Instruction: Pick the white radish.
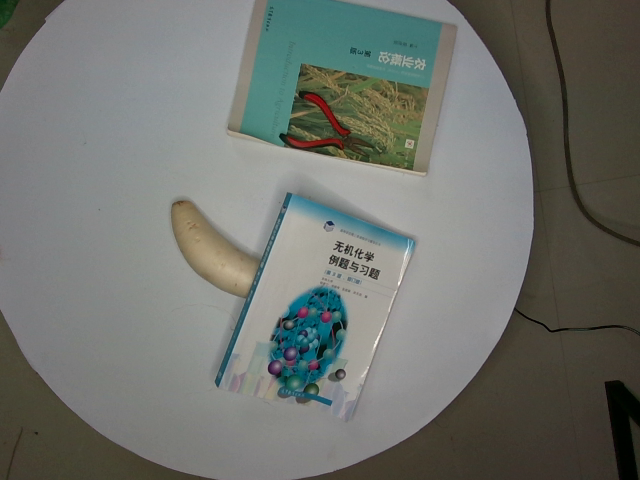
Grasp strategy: vertical